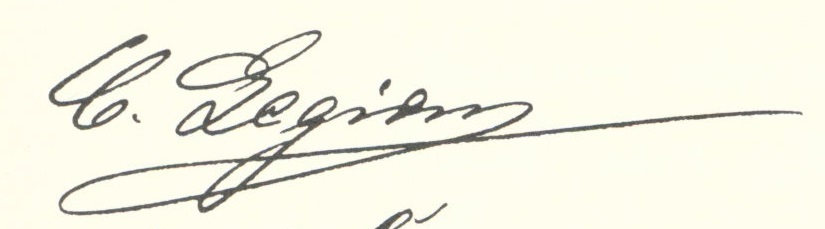
Signature of: carl legien